Question: Which state is mentioned in the document?
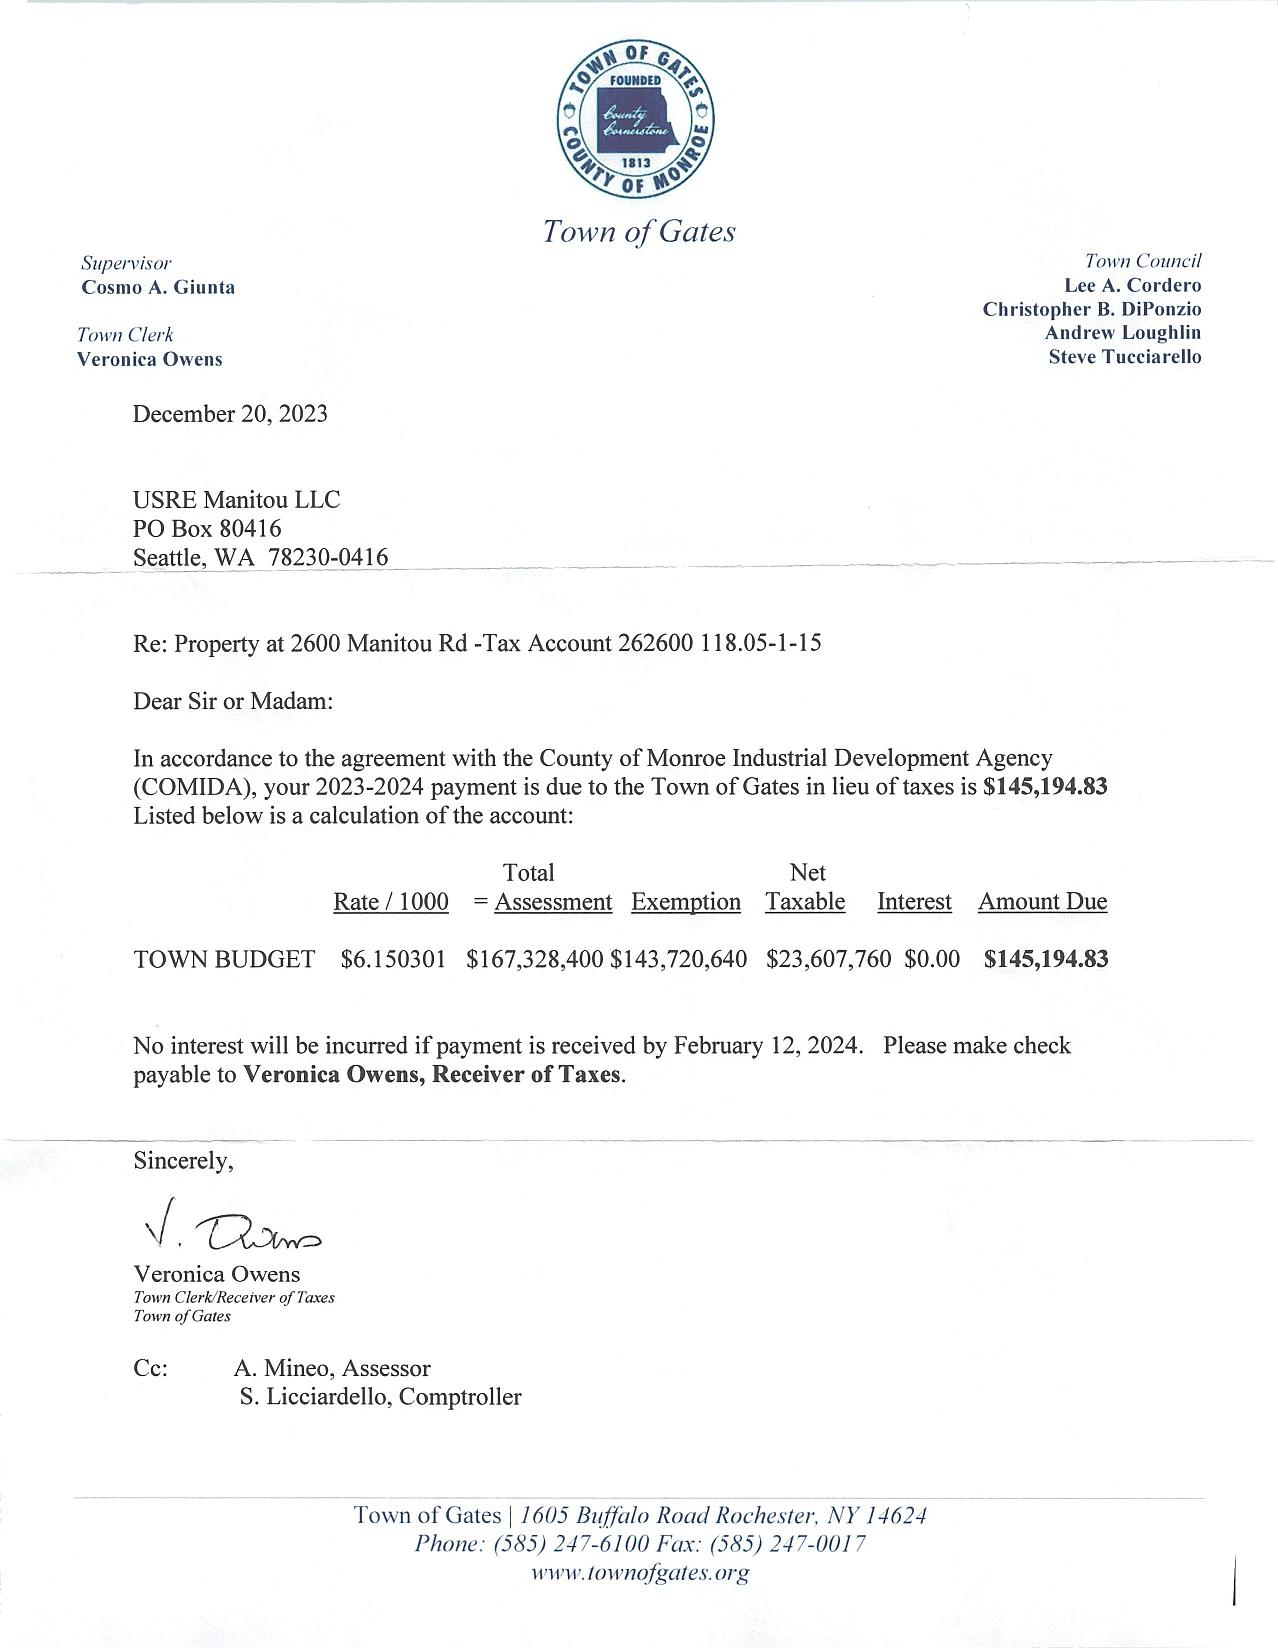
Answer: "NY"